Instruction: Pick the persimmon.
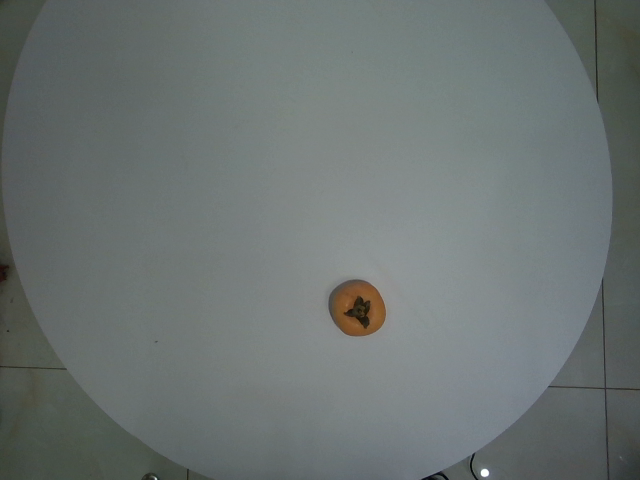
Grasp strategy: vertical